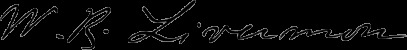
Signature of: william roscoe livermore